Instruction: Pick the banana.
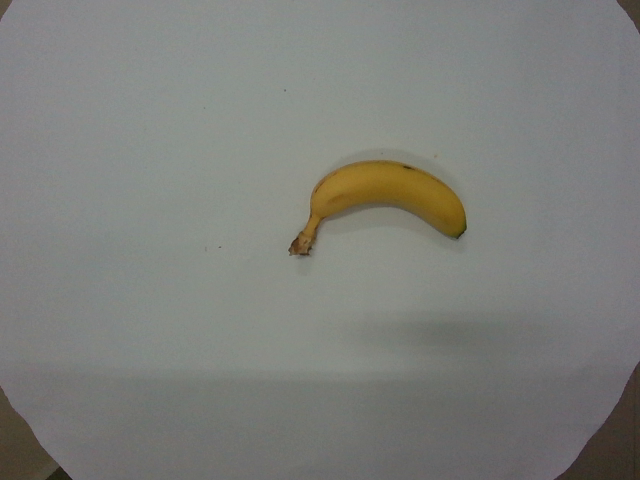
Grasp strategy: vertical